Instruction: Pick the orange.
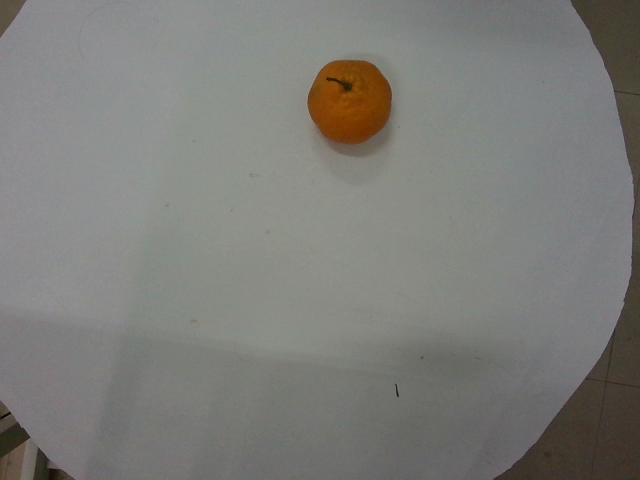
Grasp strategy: vertical